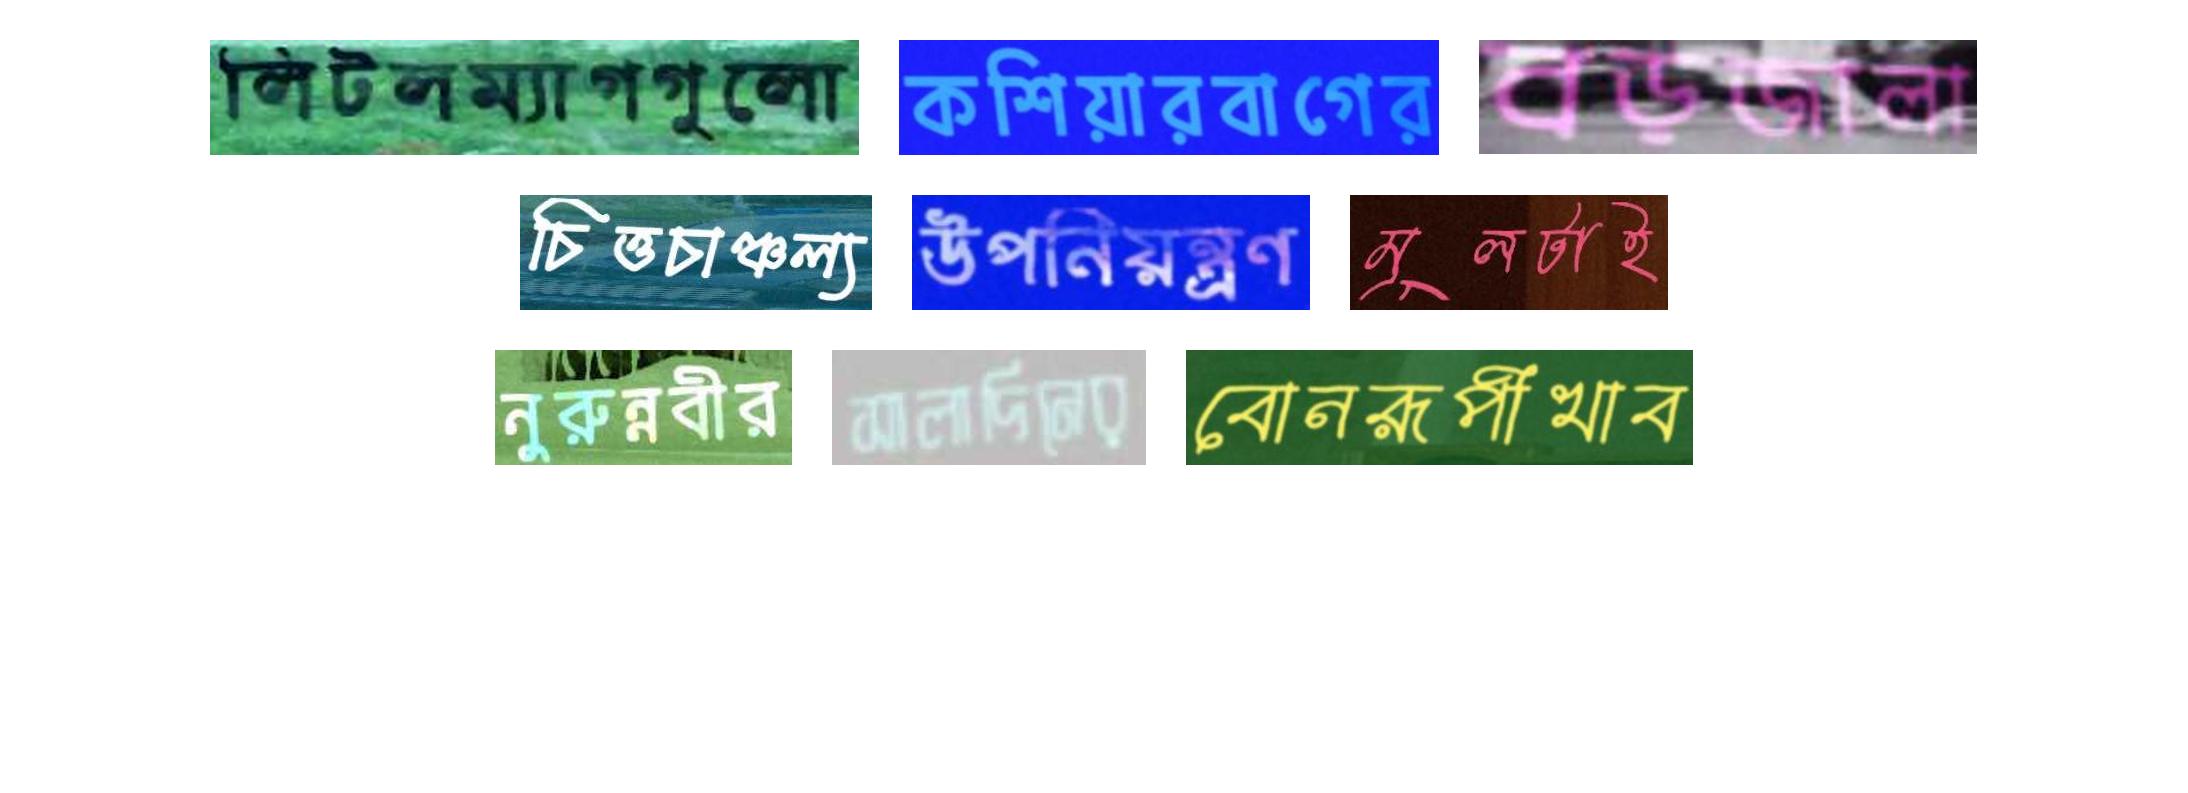
লিটলম্যাগগুলো কশিয়ারবাগের বড়জালা
চিত্তচাঞ্চল্য উপনিয়ন্ত্রণ মূলটাই
নুরুন্নবীর সালাদিনের বোনরূপীখাব